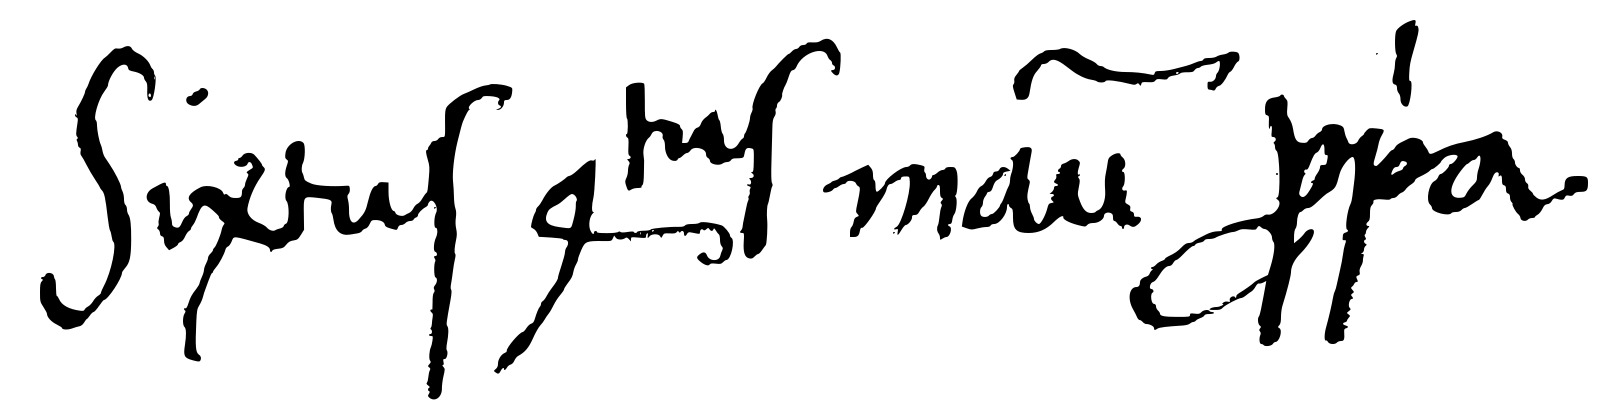
Signature of: sixtus iv